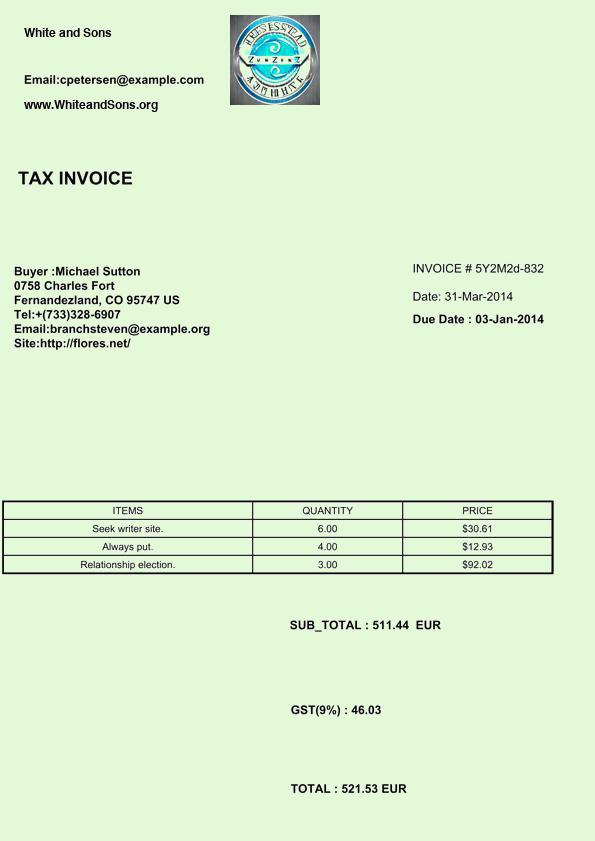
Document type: Invoice